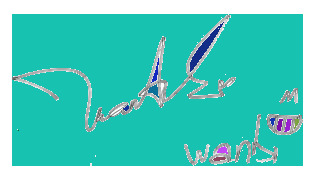
Signature of: wanbi tuấn anh